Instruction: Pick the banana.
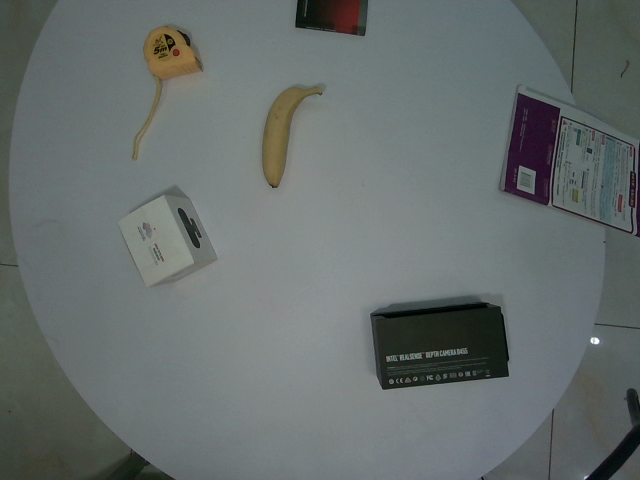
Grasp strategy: vertical